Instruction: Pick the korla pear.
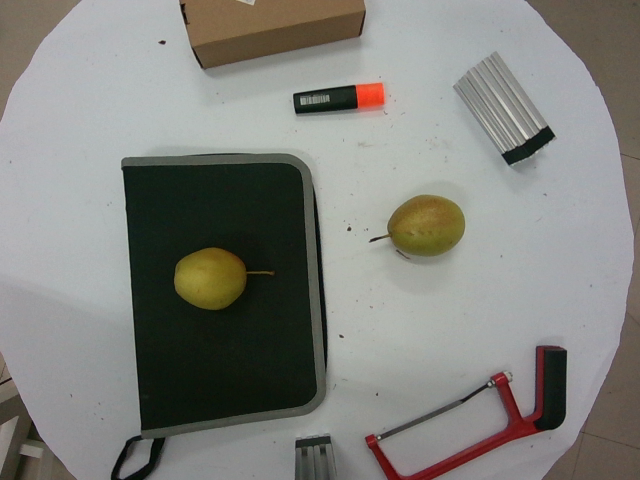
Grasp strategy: vertical